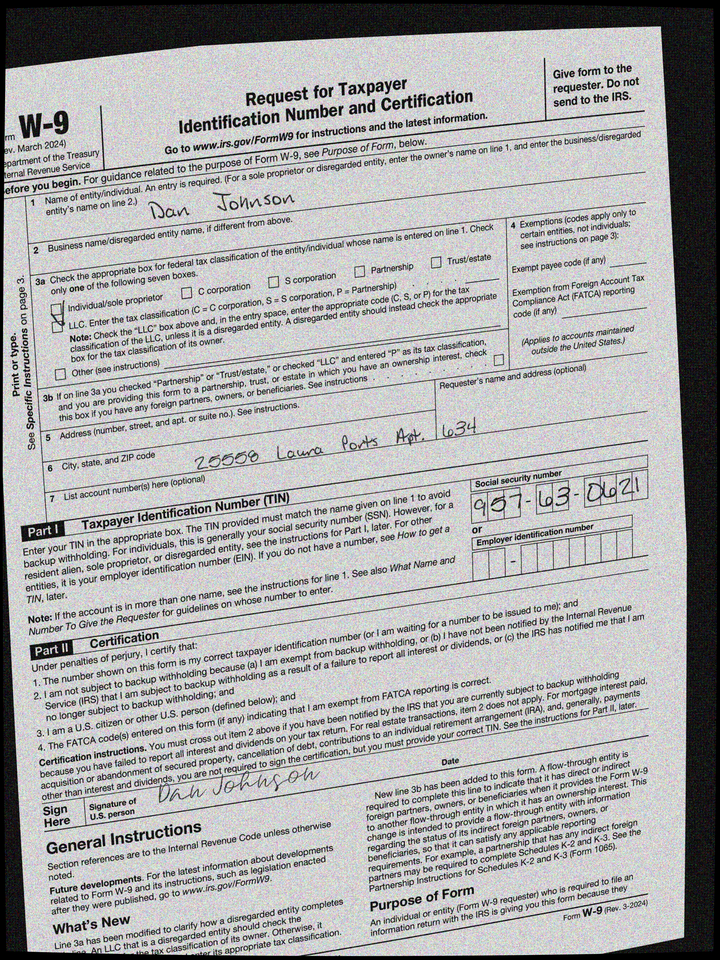
adr1: 25558 Laura Ports Apt. 634
cbx: yes
ssn: 957630621
enm: Dan Johnson